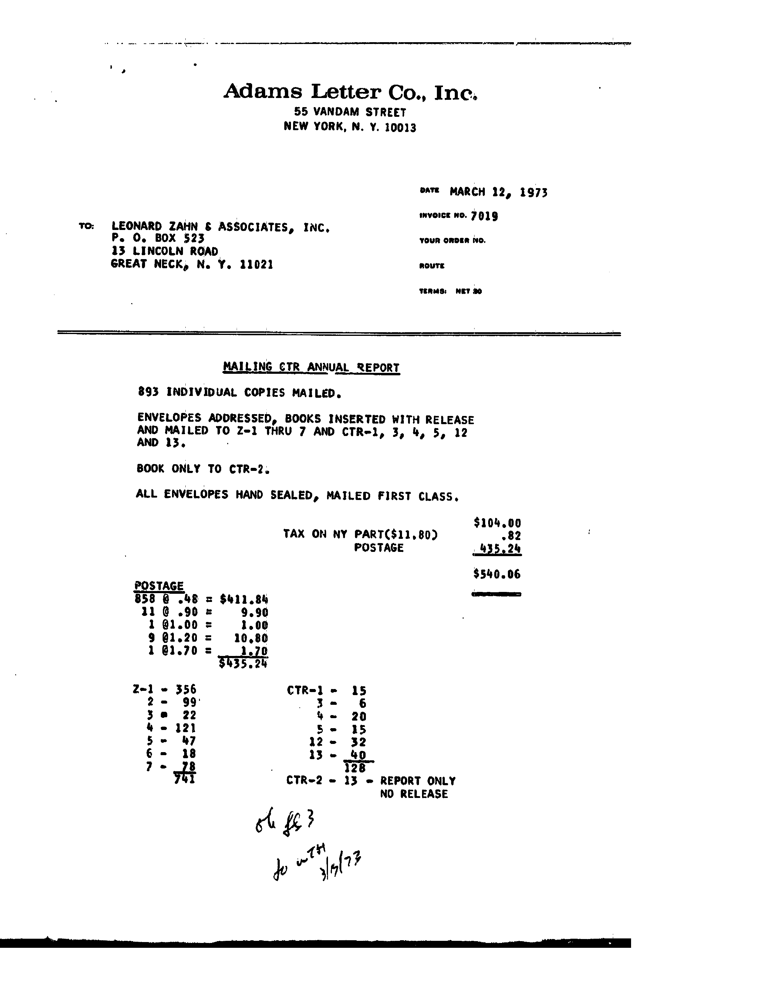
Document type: Invoice